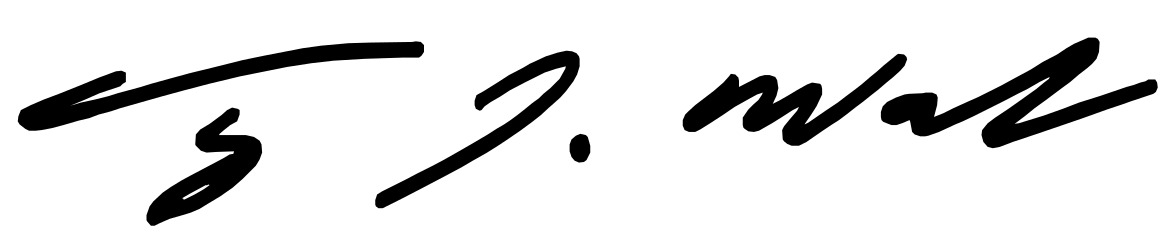
Signature of: tim walz